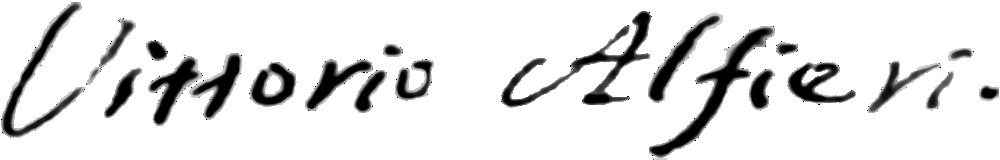
Signature of: vittorio alfieri